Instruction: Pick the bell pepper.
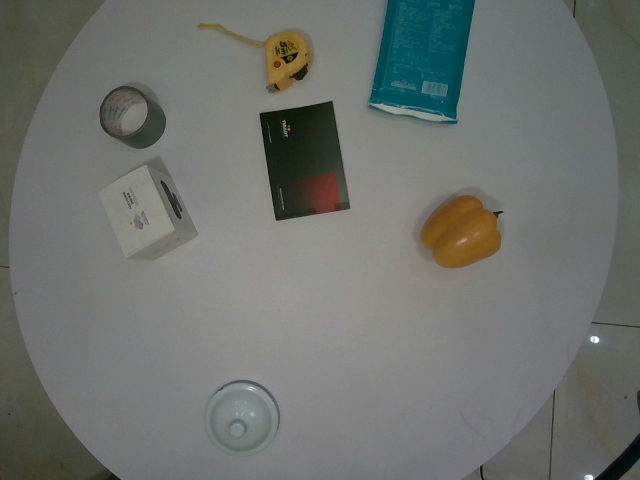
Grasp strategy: vertical